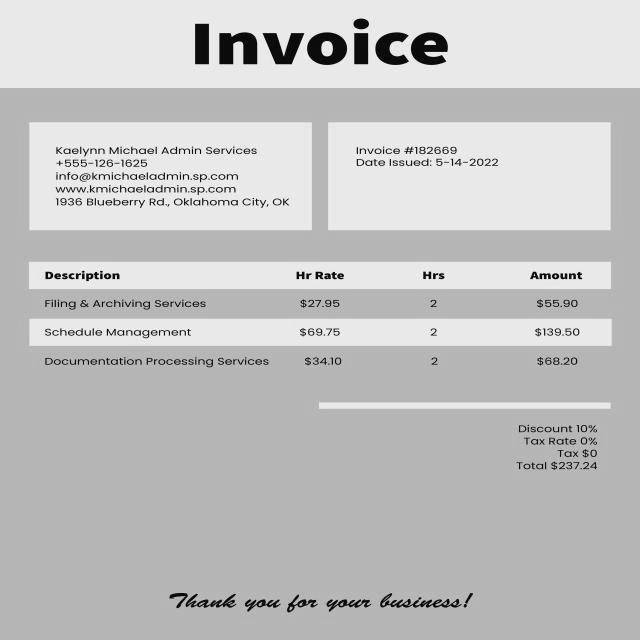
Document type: Invoice